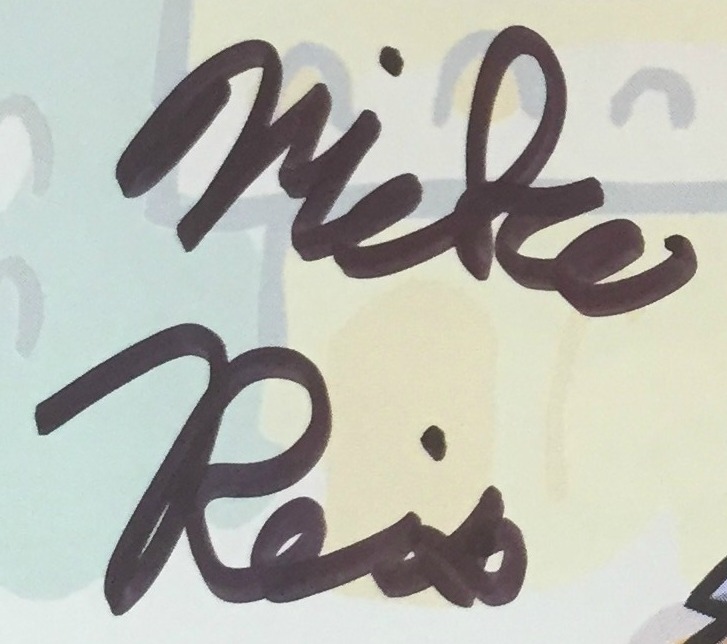
Signature of: mike reiss